Question: What is the potential diagnosis?
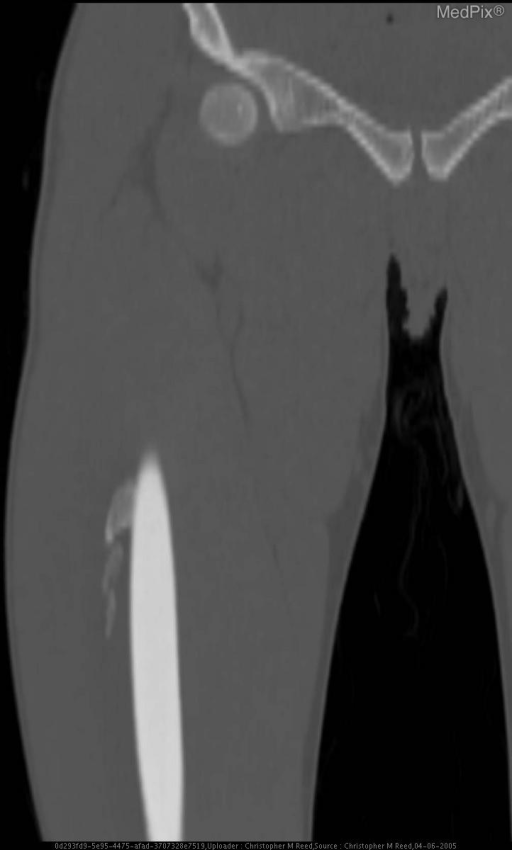
Answer: The possible diagnosis includes Bizarre Parosteal Osteochondromatous Proliferation / Myositis Ossificans
Florid Reactive Periostitis
Osteochondroma
Parosteal Osteosarcoma
Ewings Sarcoma.